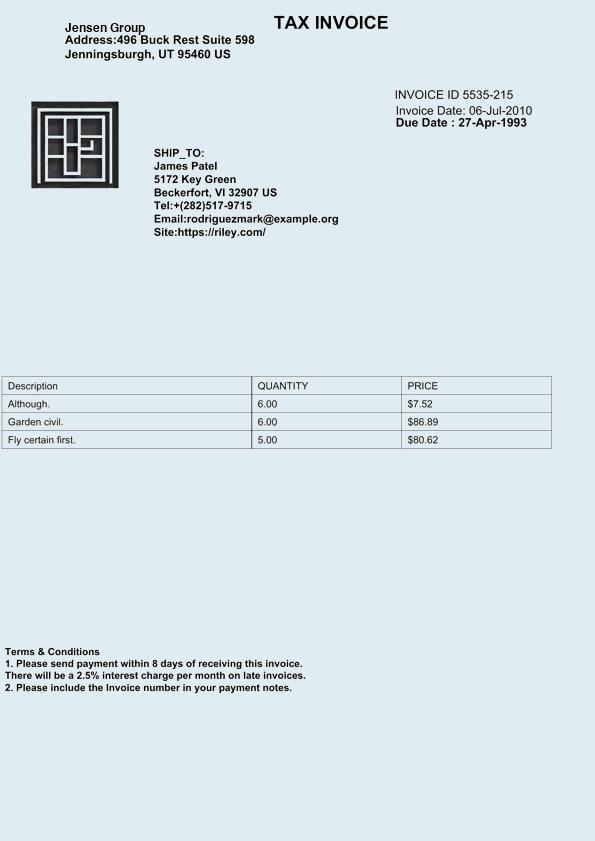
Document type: Invoice